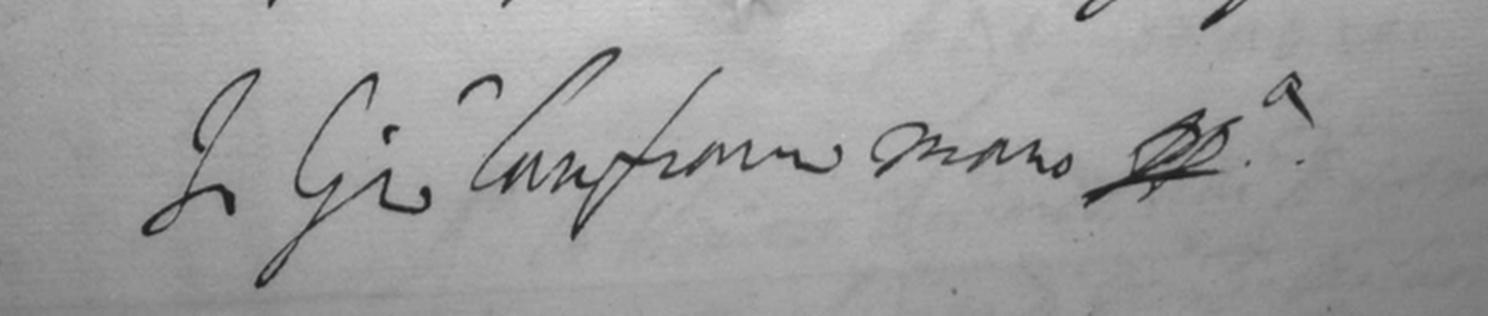
Signature of: giovanni lanfranco